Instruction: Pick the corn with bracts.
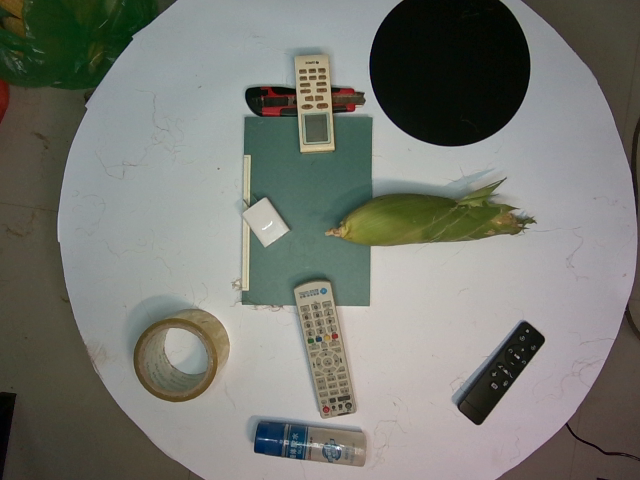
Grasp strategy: vertical